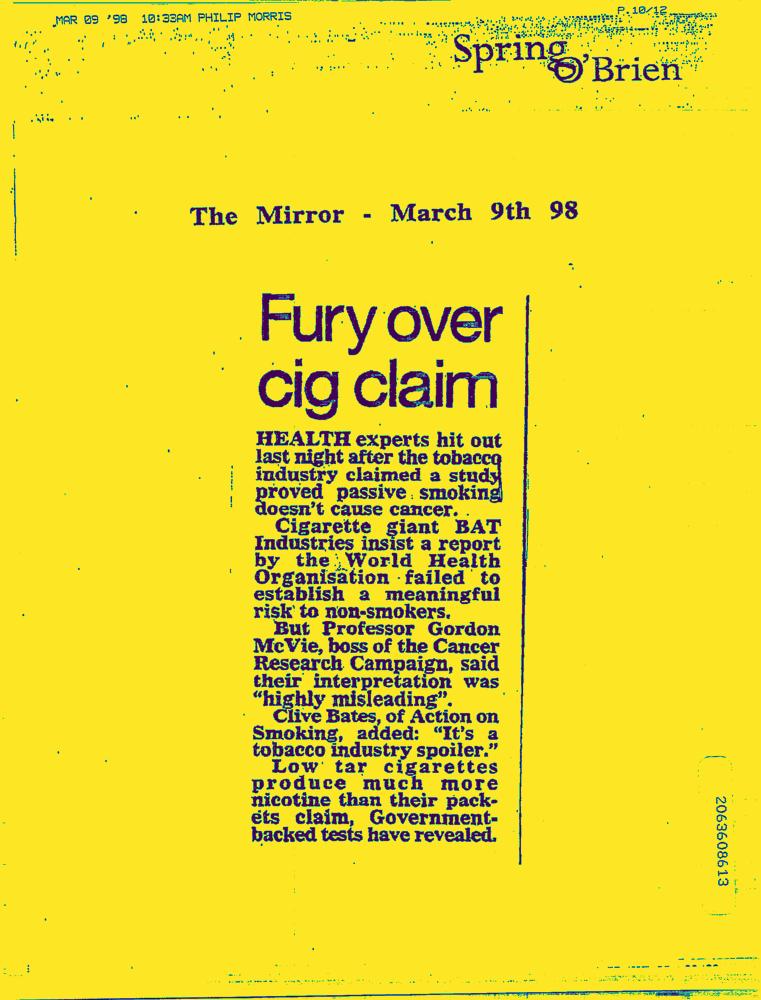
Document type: News-Article